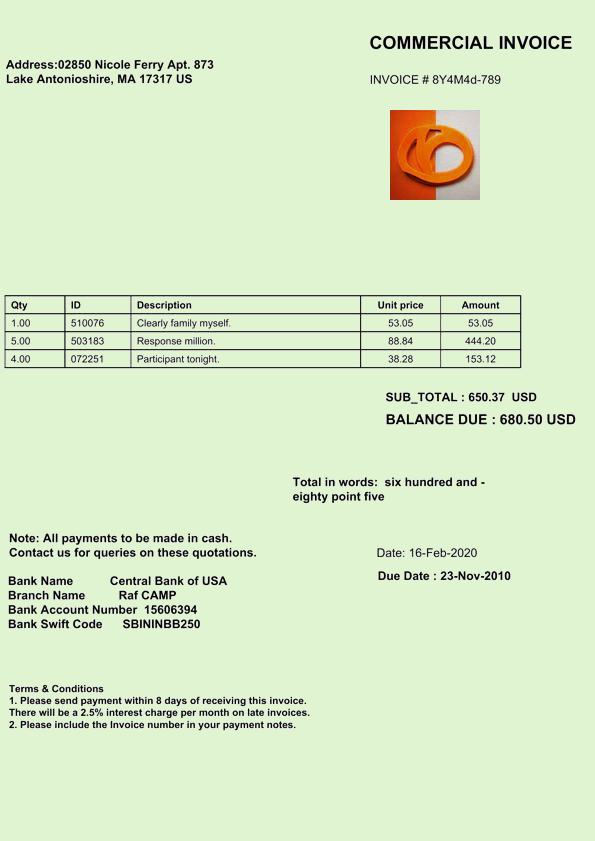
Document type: Invoice